Question: What might the diagnosis be?
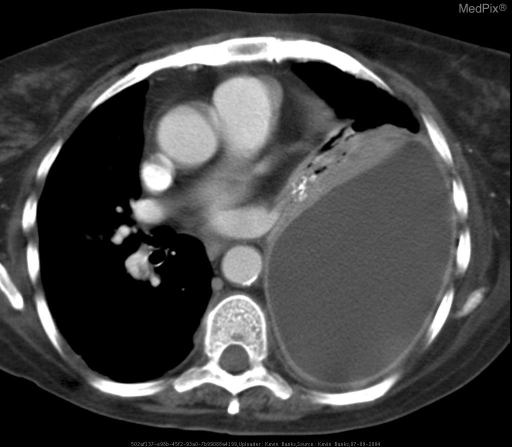
Answer: The possible diagnosis includes Parapneumonic effusion
Empyema
Pulmonary Abscess.